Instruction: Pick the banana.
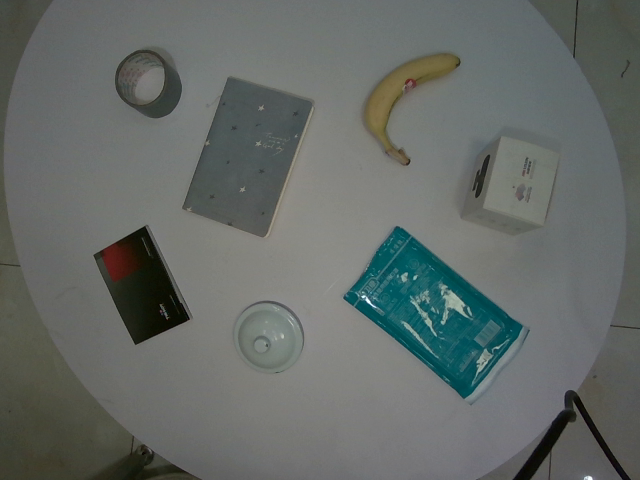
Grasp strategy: vertical